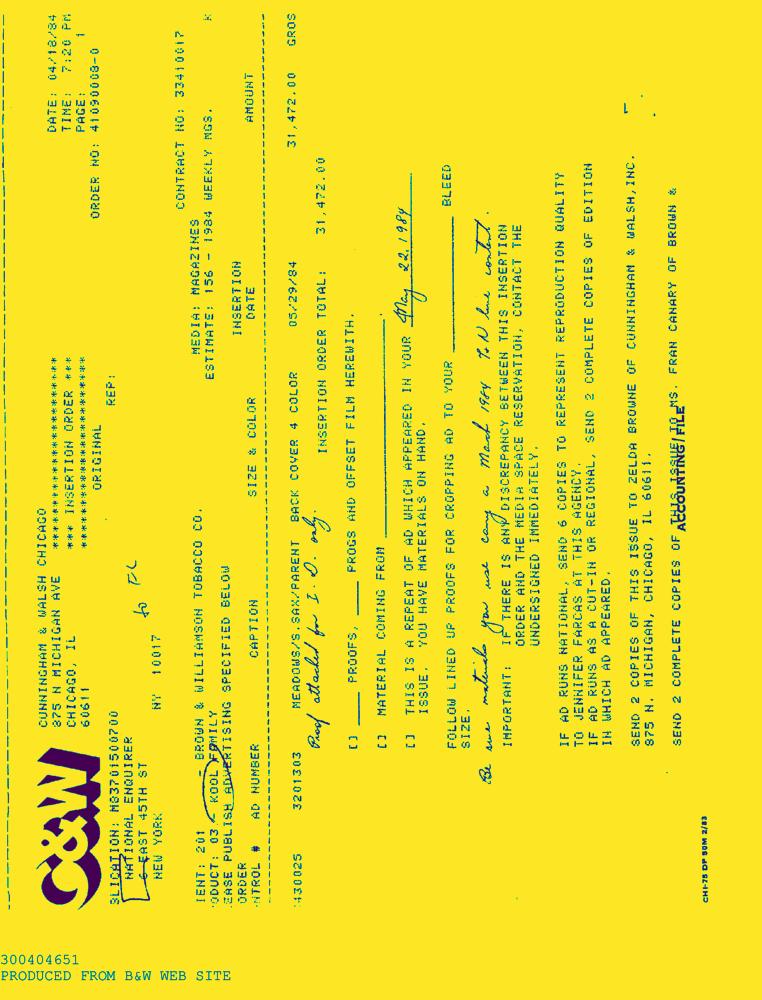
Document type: AD